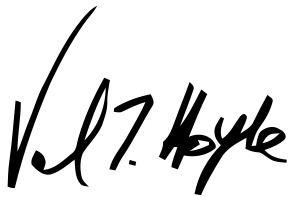
Signature of: val hoyle